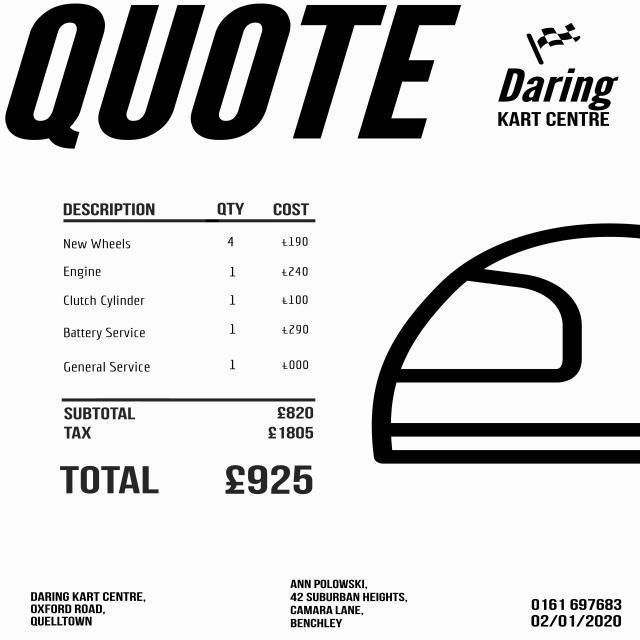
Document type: Invoice